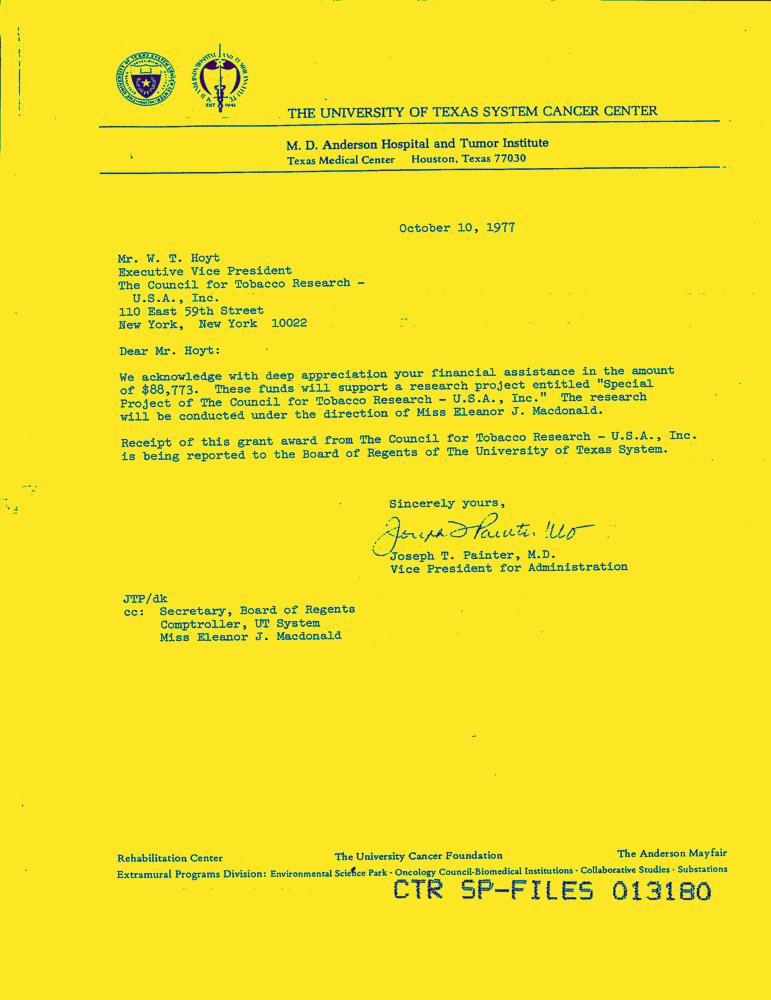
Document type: Letter-Doc